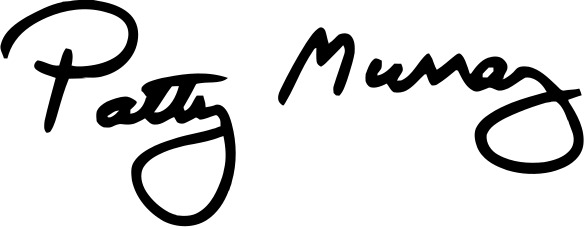
Signature of: patty murray